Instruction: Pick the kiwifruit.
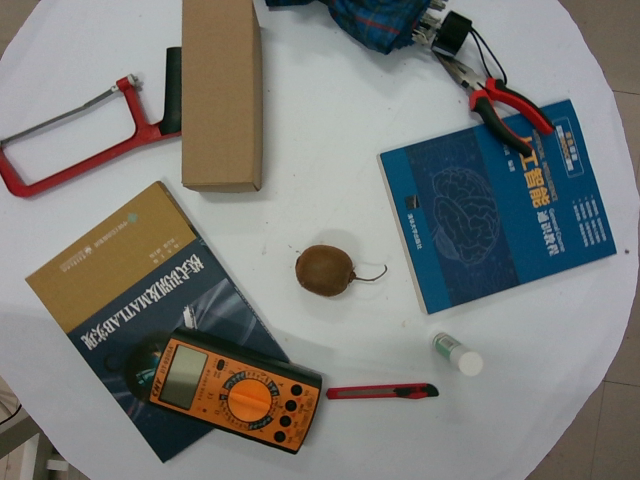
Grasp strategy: vertical